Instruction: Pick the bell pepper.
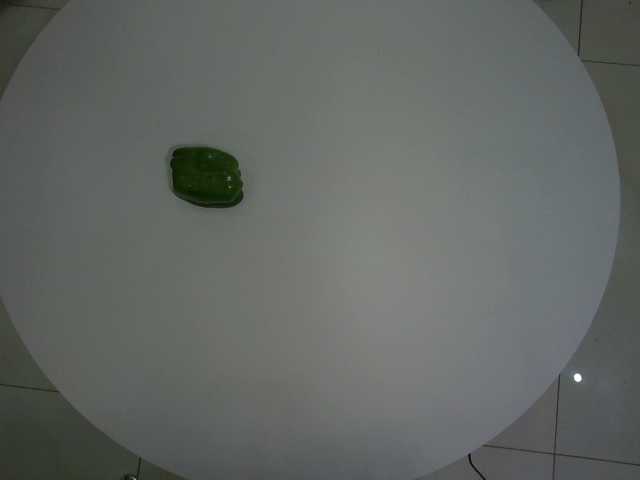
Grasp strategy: vertical